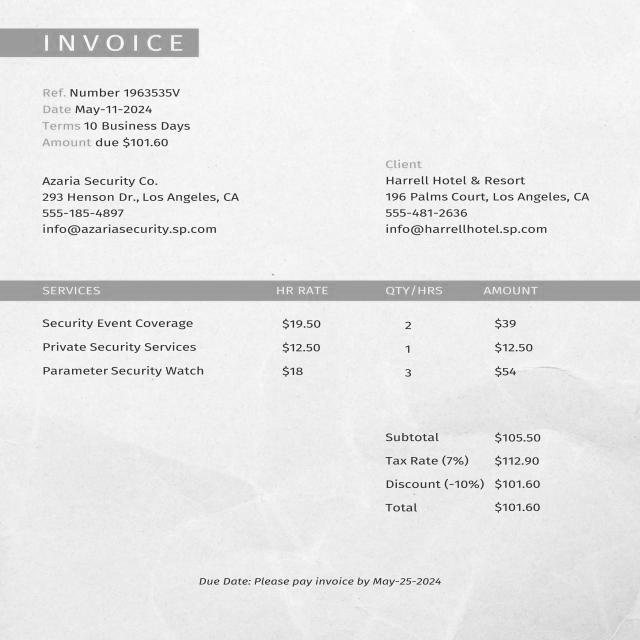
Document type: Invoice